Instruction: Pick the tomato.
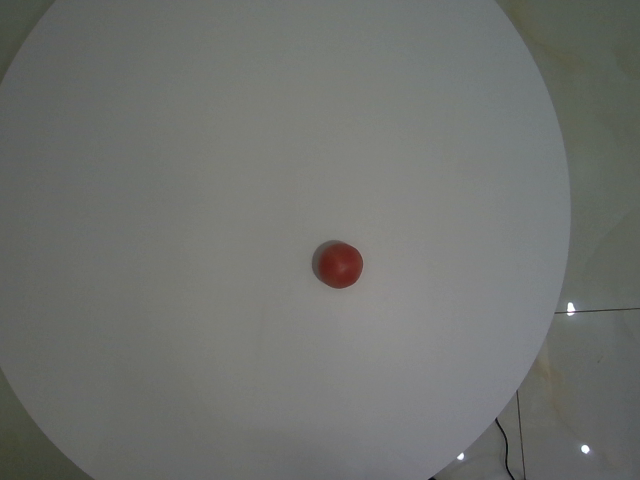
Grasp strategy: vertical